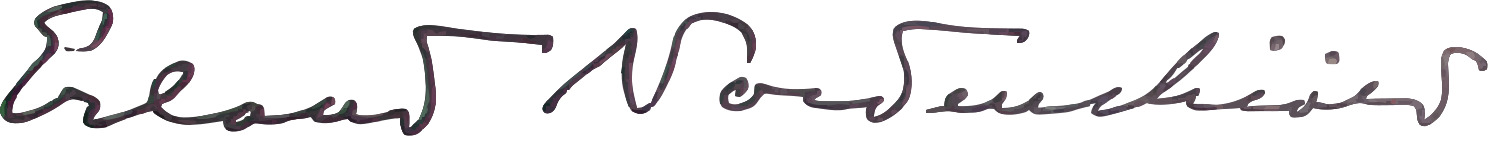
Signature of: erland nordenskiöld